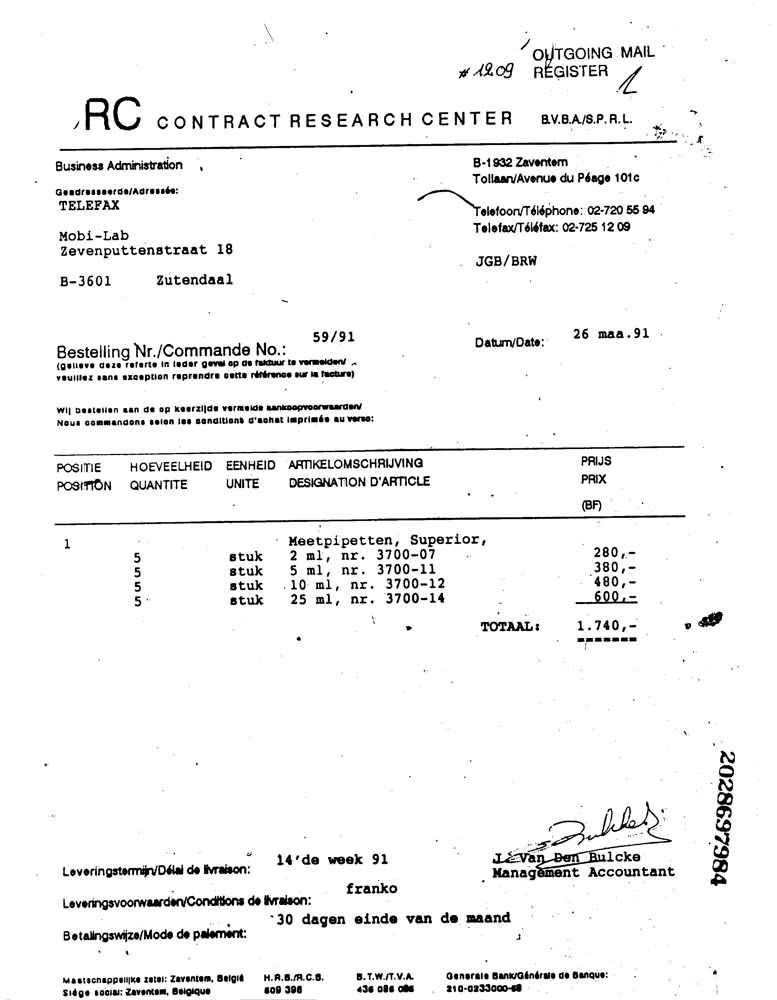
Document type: Invoice